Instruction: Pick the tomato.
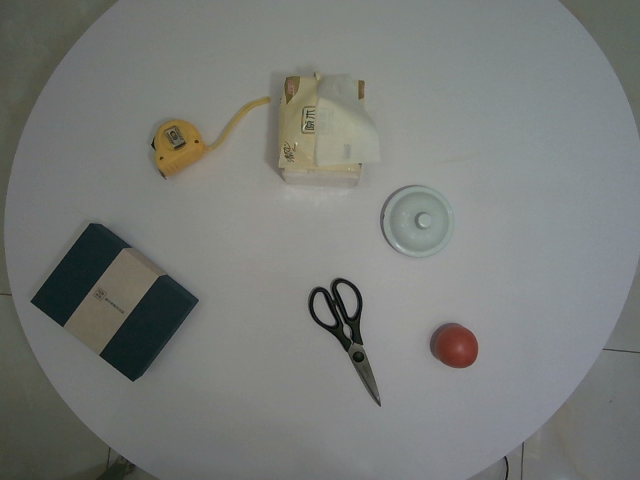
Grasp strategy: vertical